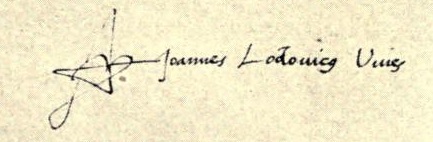
Signature of: juan luis vives